Question: In what way does the history help explain the case?
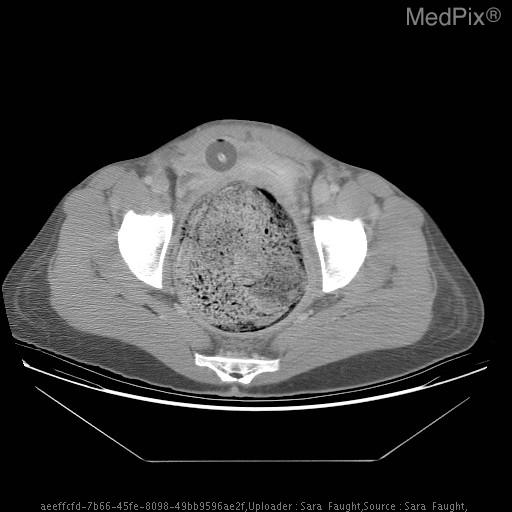
Answer: The patient's history of 33 year old woman with constipation since childhood. She presented with abdominal distension and pain. is key in understanding the case.